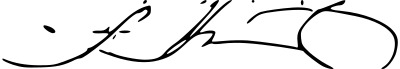
Signature of: aleksandar antić